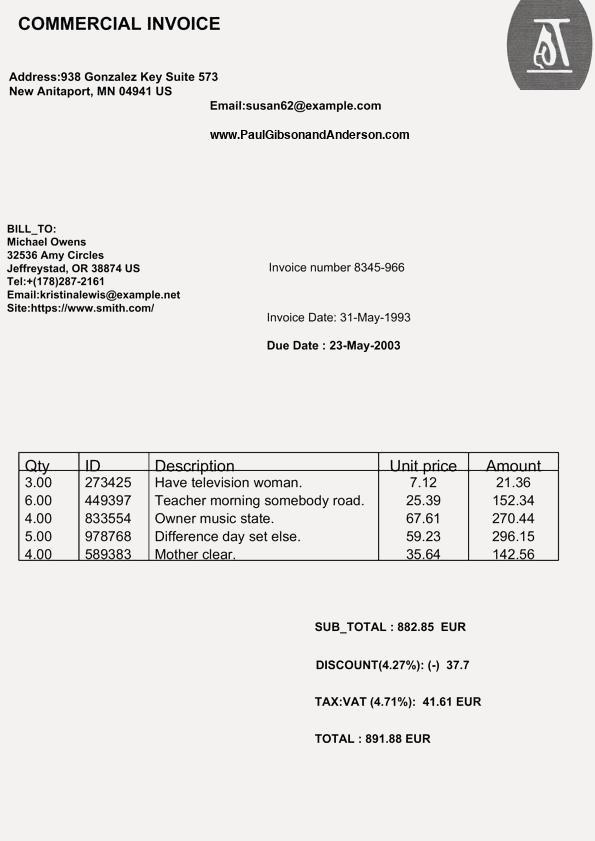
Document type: Invoice